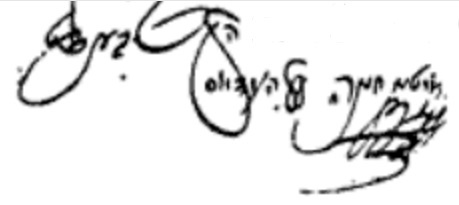
Signature of: baruch bendit goitein